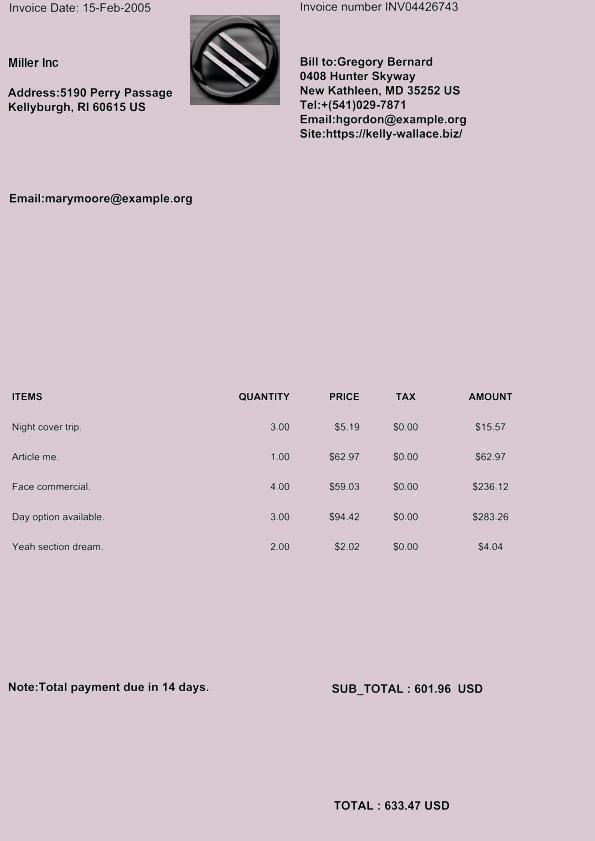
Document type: Invoice